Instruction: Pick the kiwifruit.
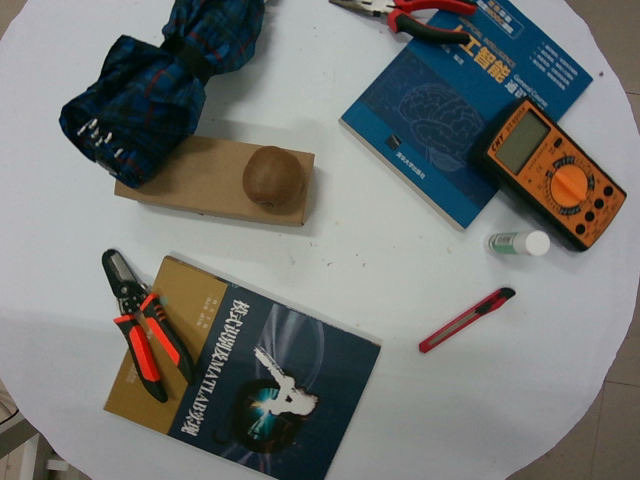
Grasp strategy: vertical